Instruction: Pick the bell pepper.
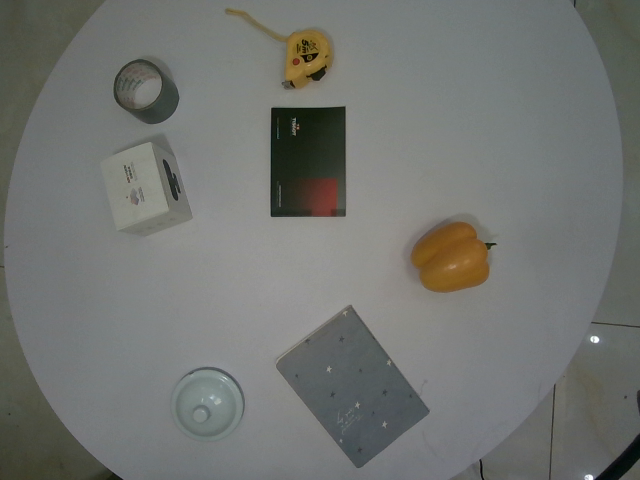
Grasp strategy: vertical